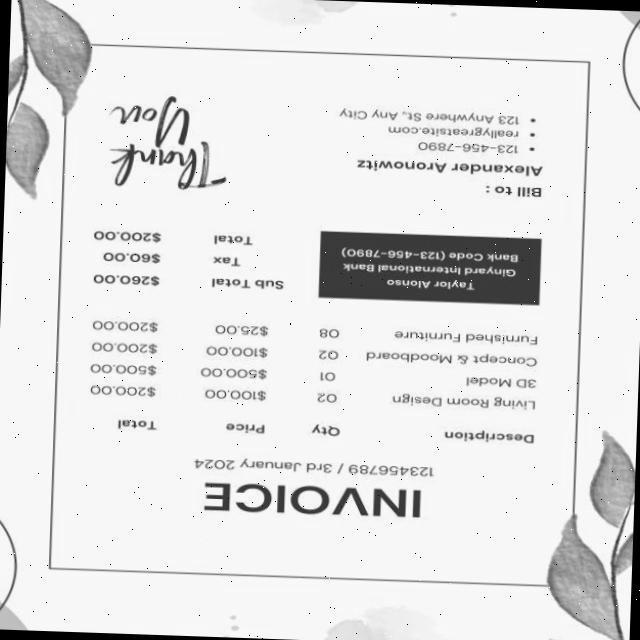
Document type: Invoice